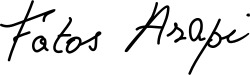
Signature of: fatos arapi